Patient: Male, age 68
A 68 year old Caucasian male initially presented to outpatient infectious disease clinic with a chief complaint of intermittent fever for 3-4 weeks. The fever was associated with chills, night sweats, nausea, headaches, and a fifteen pound unintentional weight loss. His past medical history was significant for recurrent small bowel obstruction with multiple previous abdominal surgeries, chronic watery diarrhea, factor V Leiden deficiency, recurrent urinary tract infections, MRSA infection, and type II diabetes. Patient had a trans-psoas Hickman catheter initially placed about 3 years ago for total parenteral nutrition (TPN) and hydration purposes. The catheter was replaced about 2 months ago prior to presentation due to malfunctioning and retraction issues. Vital signs included blood pressure: 98/50 mm-hg, pulse 70 beats per minute, respiratory rate of 18 per minute and temperature of 98 F. There was no focus of infection on physical examination, including the port site. He denied recent travel outside Illinois, had a pet cat at home, and used tap water for drinking. His white cell count was within normal limits, and ESR was elevated 55 (normal limit: 0-15 mm/h).
Work up including blood cultures, Quantiferon gold test, sputum for acid fast bacilli (AFB), and a trans-esophageal echocardiography (TEE) was ordered. Two sets of blood cultures 2 weeks apart were positive for Mycobacterium neoaurum. Work up for histoplasmosis, and human immunodeficiency virus (HIV) was unremarkable. Tagged white blood cell (WBC) scan showed increased uptake in bilateral lungs consistent with pneumonitis. Computed tomography (CT) chest was ordered due to new onset cough which showed numerous bilateral small non calcified centrilobular nodules within upper and lower lobes, consistent with pneumonitis (Fig. 1). Interferon-Gamma Release Assay (IGRA) for TB (QuantiFERON -TB Gold In-Tube test, Qiagen, NV, Venlo, Netherlands) was also positive. Transesophageal echocardiogram (TEE) showed no vegetation or abnormalities. The Hickman catheter was removed, and catheter tip was sent for AFB cultures. A temporary right femoral central venous catheter was placed. The patient was started on intravenous (IV) cefoxitin 2 g 4 times daily, IV ciprofloxacin 500 mg twice daily, and oral doxycycline 100 mg twice daily. Blood cultures drawn after the initiation of anti-microbial drugs yielded no growth. Catheter tip culture showed growth of acid fast bacilli after 8 days. Culture susceptibilities showed the mycobacterium being susceptible to cefoxitin (MIC: 8 mcg/mL), imipenem (MIC < = 2 mcg/mL), ciprofloxacin (MIC: 0.25 mcg/mL), moxifloxacin (MIC < = 0.25 mcg/mL), amikacin (MIC< = 1 mcg/mL), doxycycline (MIC: 1 mcg/mL), trimethoprim-sulfamethoxazole (MIC: 0.5-9.5 mcg/mL), linezolid (MIC: 4 mcg/mL) and resistant to clarithromycin (MIC > 16 mcg/mL) and tobramycin (MIC: 16 mcg/mL).
The Hickman catheter was replaced a week after negative blood cultures. This 3-drug combination therapy was continued for 6 weeks and patient was transitioned to oral ciprofloxacin and doxycycline with plans for another 6 weeks of treatment. Treatment was stopped three weeks after transition (9 weeks total) as patient developed a diffuse macular erythematous rash on face and arms. CT chest obtained at the time of completion of treatment showed resolution of pulmonary nodules (Fig. 2). The patient was afebrile without further respiratory symptoms, fevers or chills at 6 months' follow up.
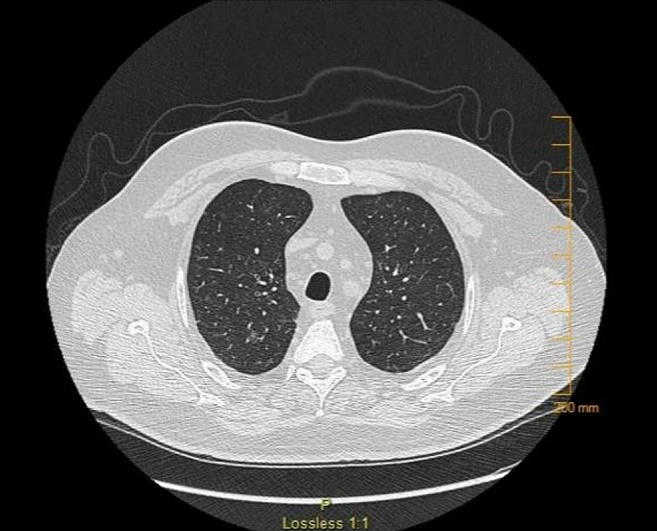
Image caption: CT scan showing pulmonary nodules before treatment.